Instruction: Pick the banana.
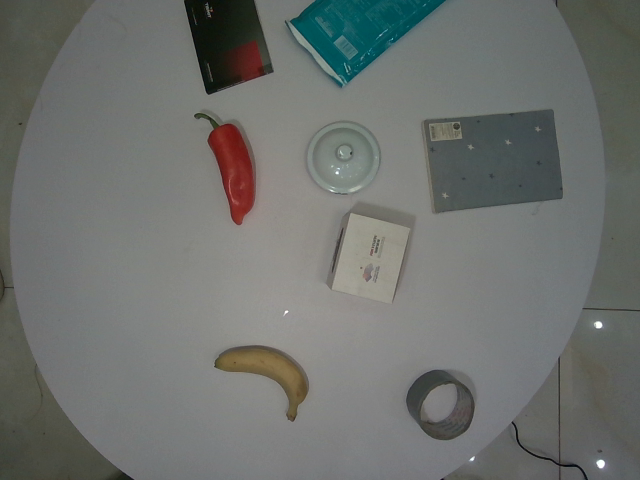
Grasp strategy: vertical